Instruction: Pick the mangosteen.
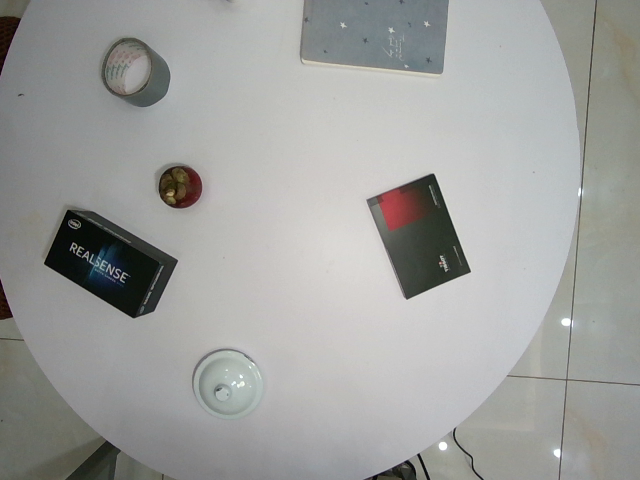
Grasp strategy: vertical